Question: What is the suspected problem?
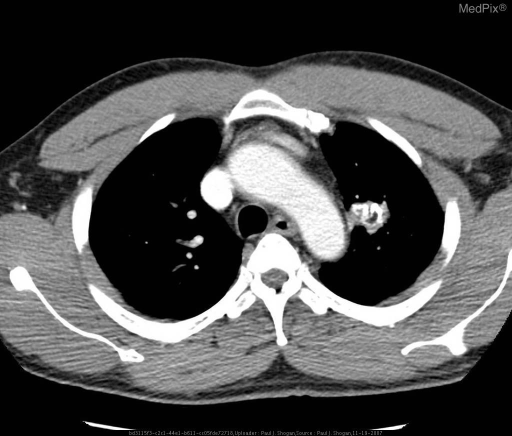
Answer: The findings suggest PA chest radiograph demonstrate a well circumscribed opacity within the LUL. The lateral view demonstrates a well circumscribed opacity within the LUL, obscuring the trachea.

Axial contrast enhanced CT demonstrates a well circumscribed nodule in the LUL, with a lobulated border, and multiple clumps of calcium or ‘popcorn’ calcifications, as well as discrete areas of fat dispersed throughout the lesion.. Axial contrast enhanced CT image of the thorax at the level of the aortic arch demonstrate a well circumscribed LUL nodule with a lobulated border containing fat (HU measuring -71).. The patient might have a history of 40 year old male presents for screening chest radiograph for an over 40 physical examination..